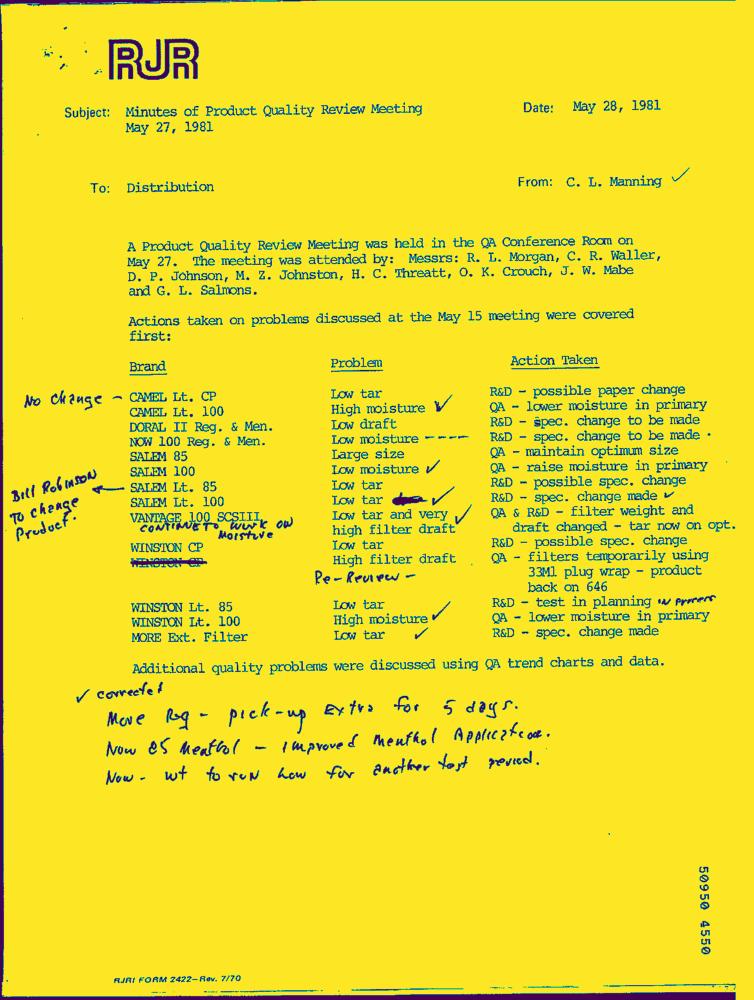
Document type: Letter-Doc